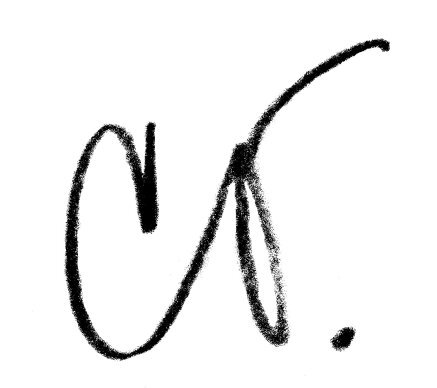
Signature of: claes oldenburg